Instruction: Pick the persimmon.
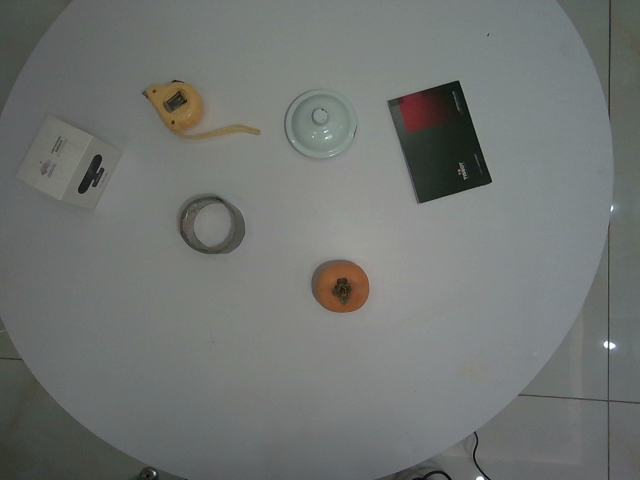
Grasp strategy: vertical